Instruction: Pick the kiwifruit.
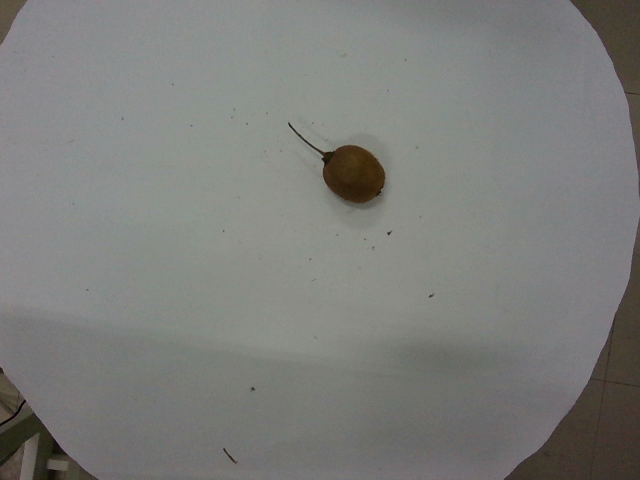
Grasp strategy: vertical